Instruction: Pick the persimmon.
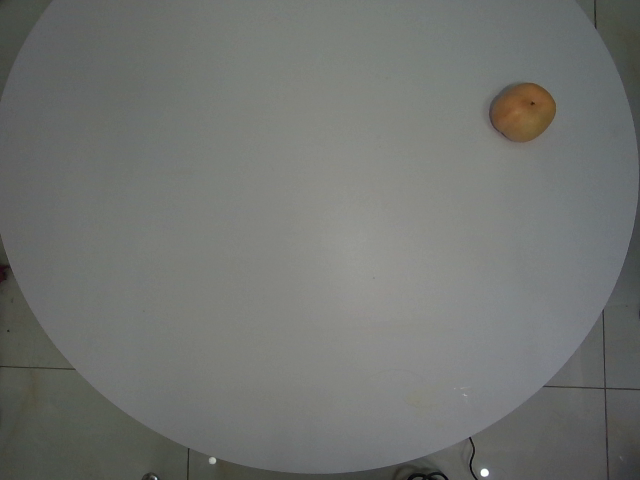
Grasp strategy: vertical